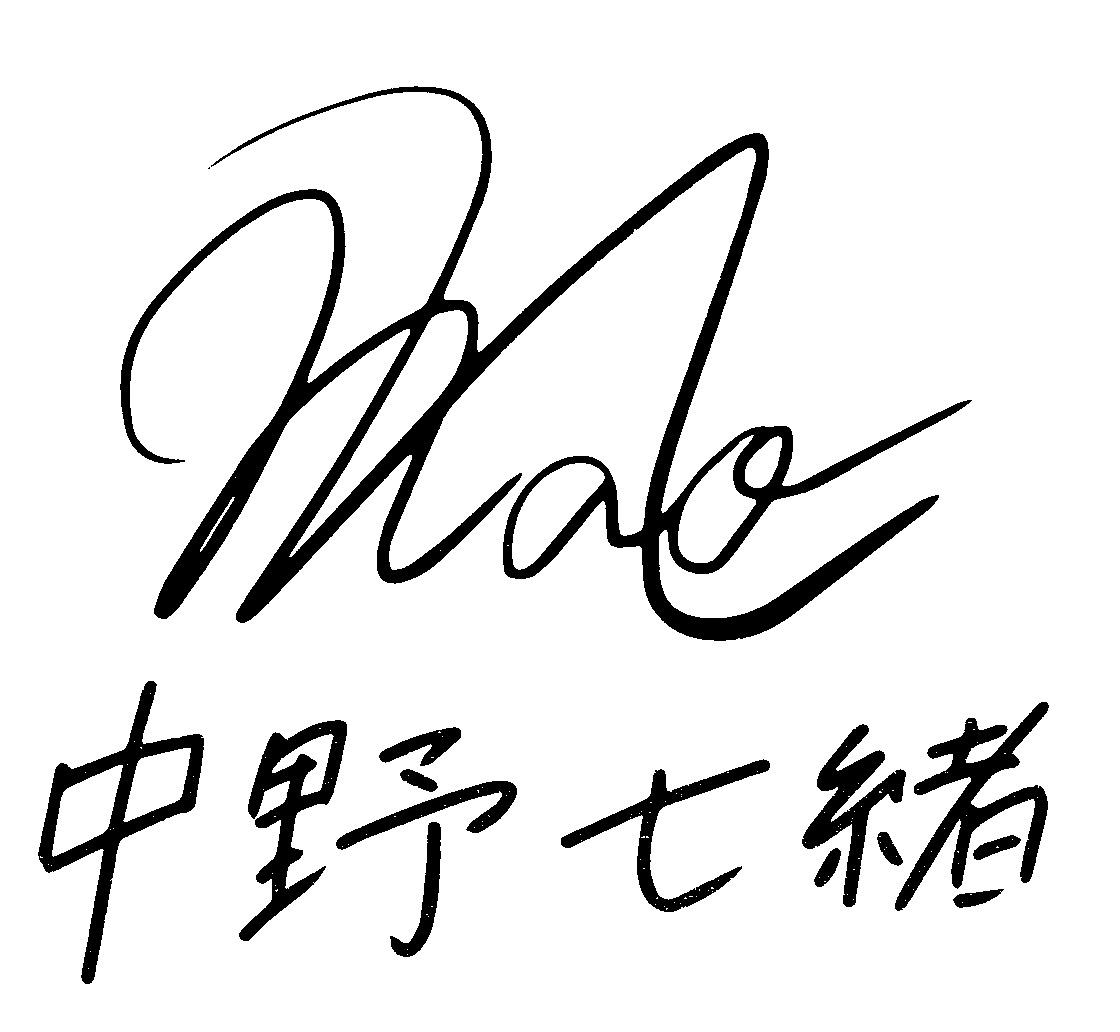
Signature of: nanao nakano